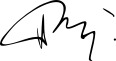
Signature of: abdirashid ali shermarke